Question: What is the potential diagnosis?
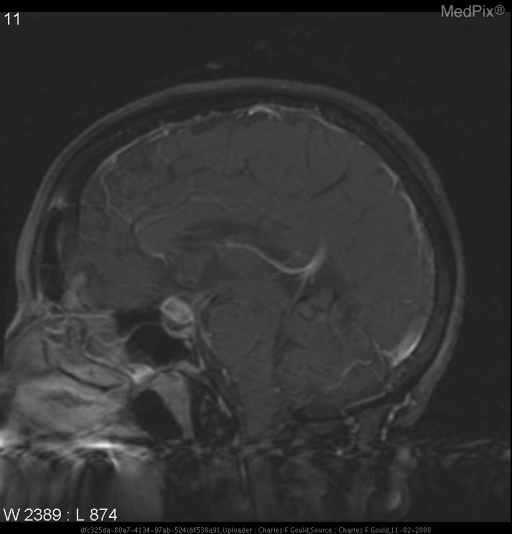
Answer: The possible diagnosis includes •  Congenital berry aneurysm
•  Atherosclerotic fusiform aneurysm
•  Mycotic aneurysm.